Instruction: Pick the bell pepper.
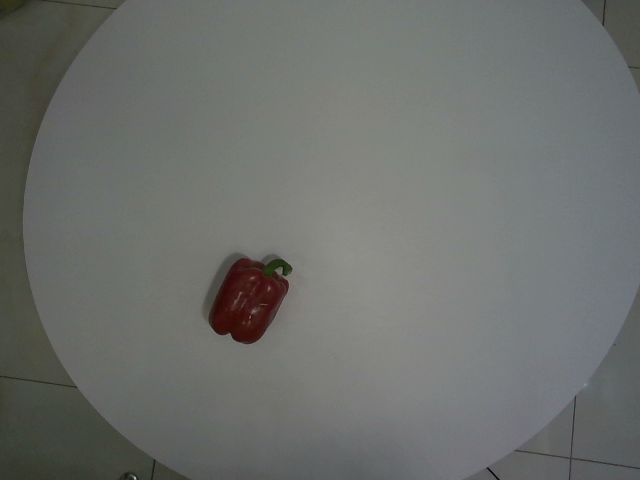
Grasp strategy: vertical